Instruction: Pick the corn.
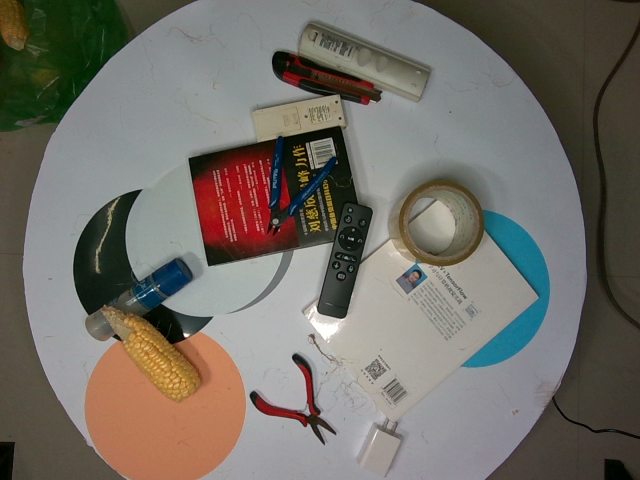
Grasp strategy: vertical